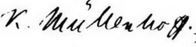
Signature of: karl müllenhoff